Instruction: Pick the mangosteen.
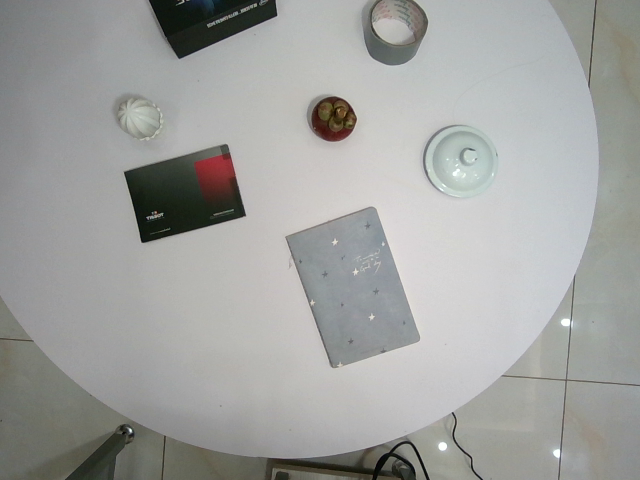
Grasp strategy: vertical